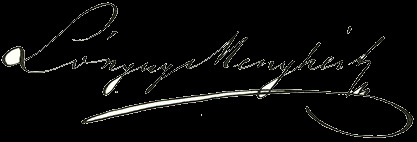
Signature of: menyhért lónyay